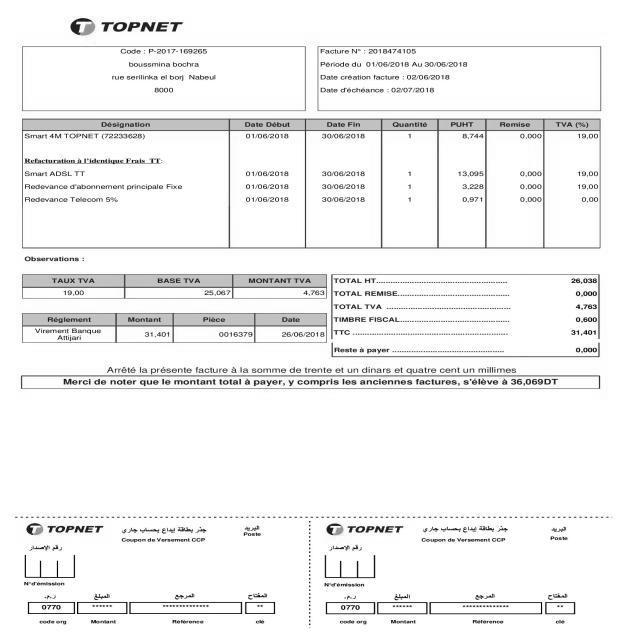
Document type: Invoice